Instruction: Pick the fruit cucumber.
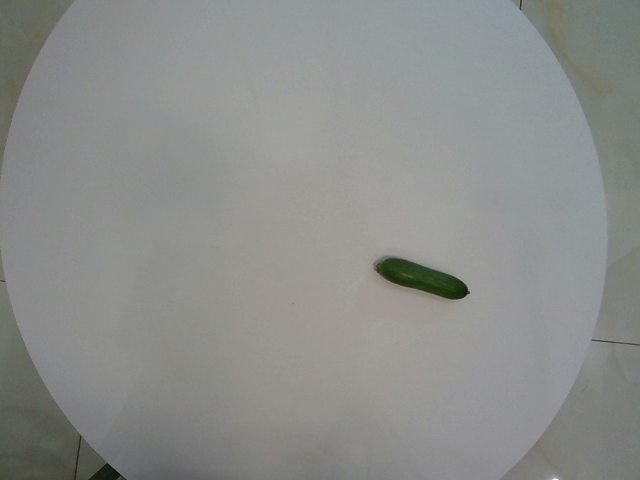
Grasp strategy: vertical